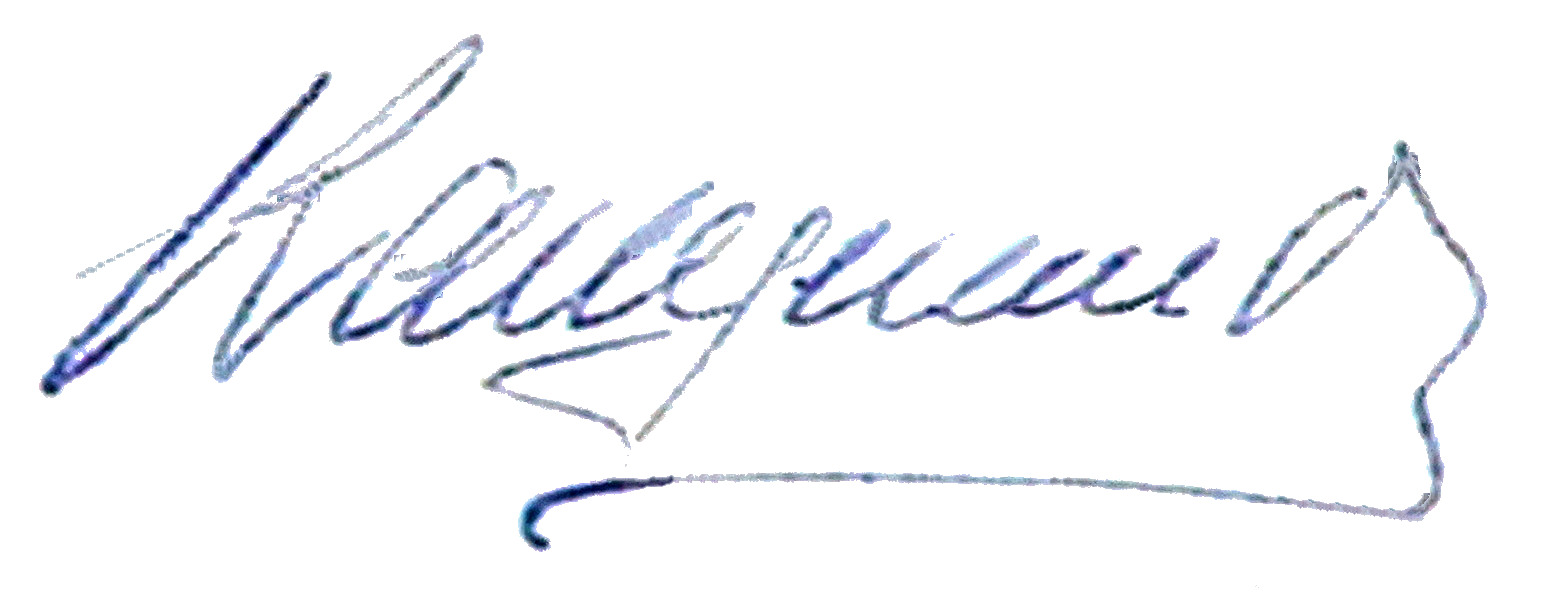
Signature of: mikhail kanunnikov